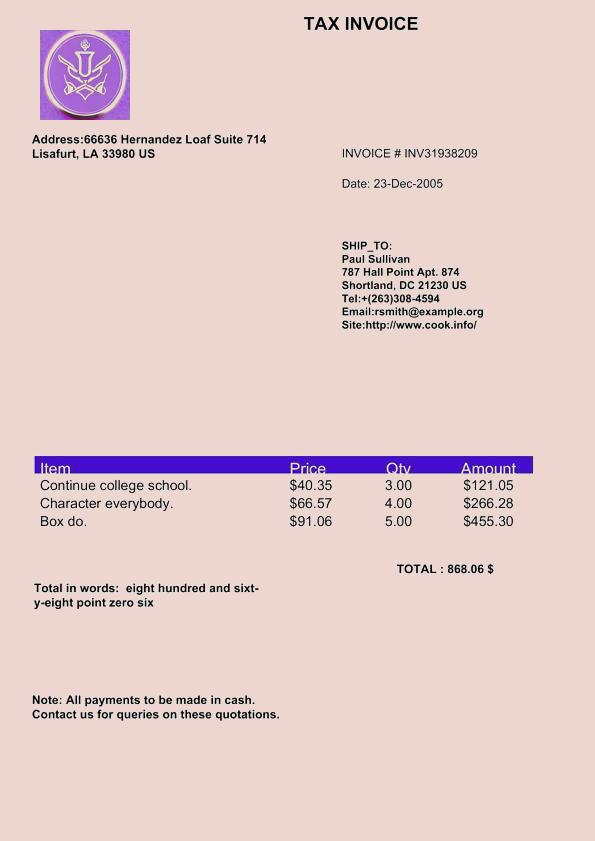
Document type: Invoice